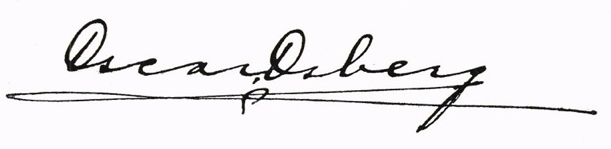
Signature of: oscar osberg